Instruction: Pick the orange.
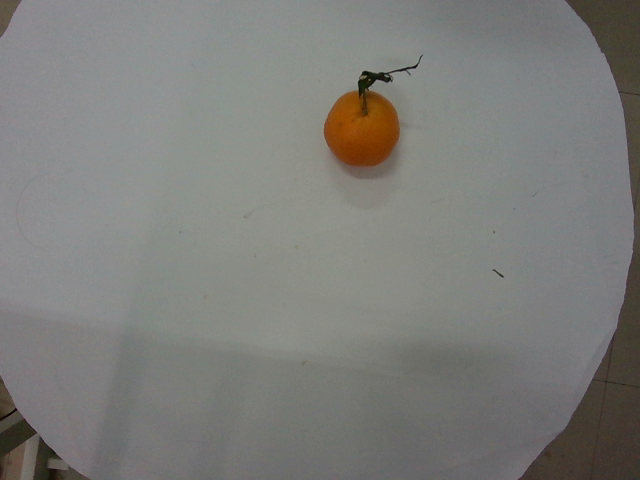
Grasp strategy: vertical